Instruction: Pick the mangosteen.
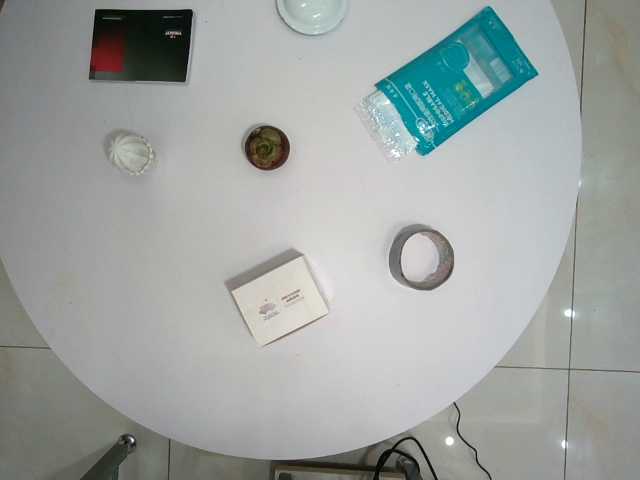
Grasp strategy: vertical